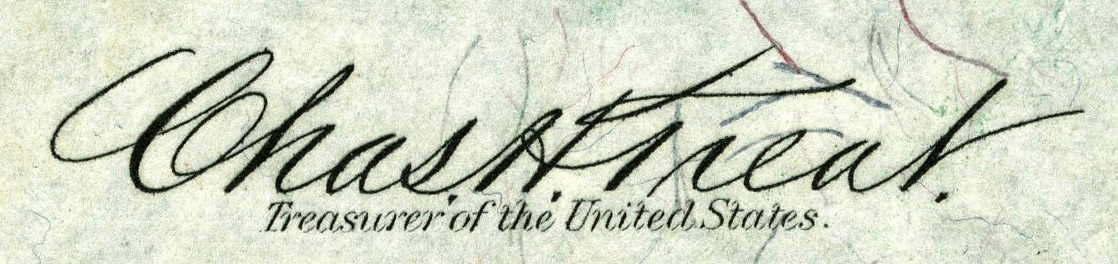
Signature of: charles h treat